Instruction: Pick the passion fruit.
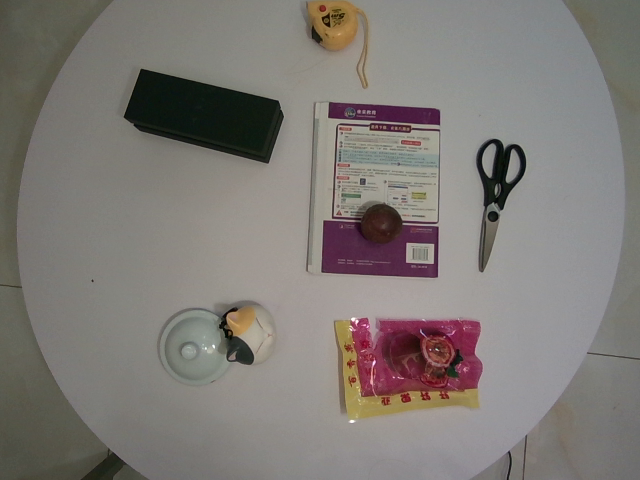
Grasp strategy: vertical